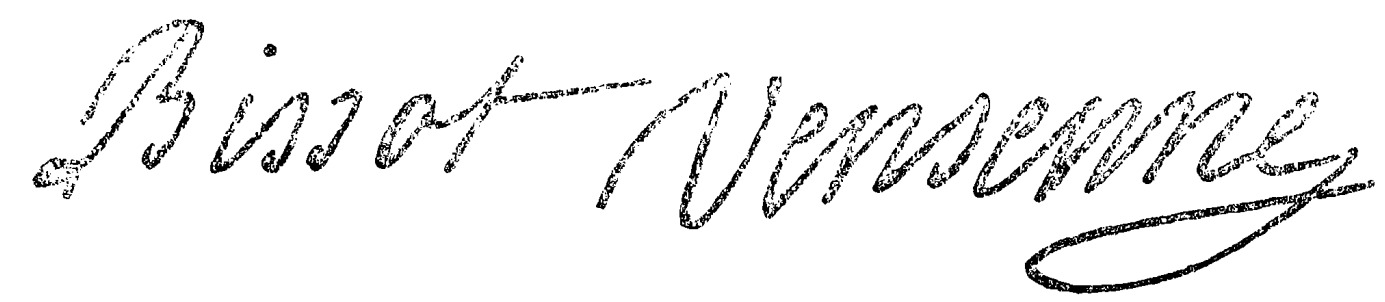
Signature of: jean baptiste bissot sieur de vincennes